Question: What is the appraised value of the property as recorded in the document?
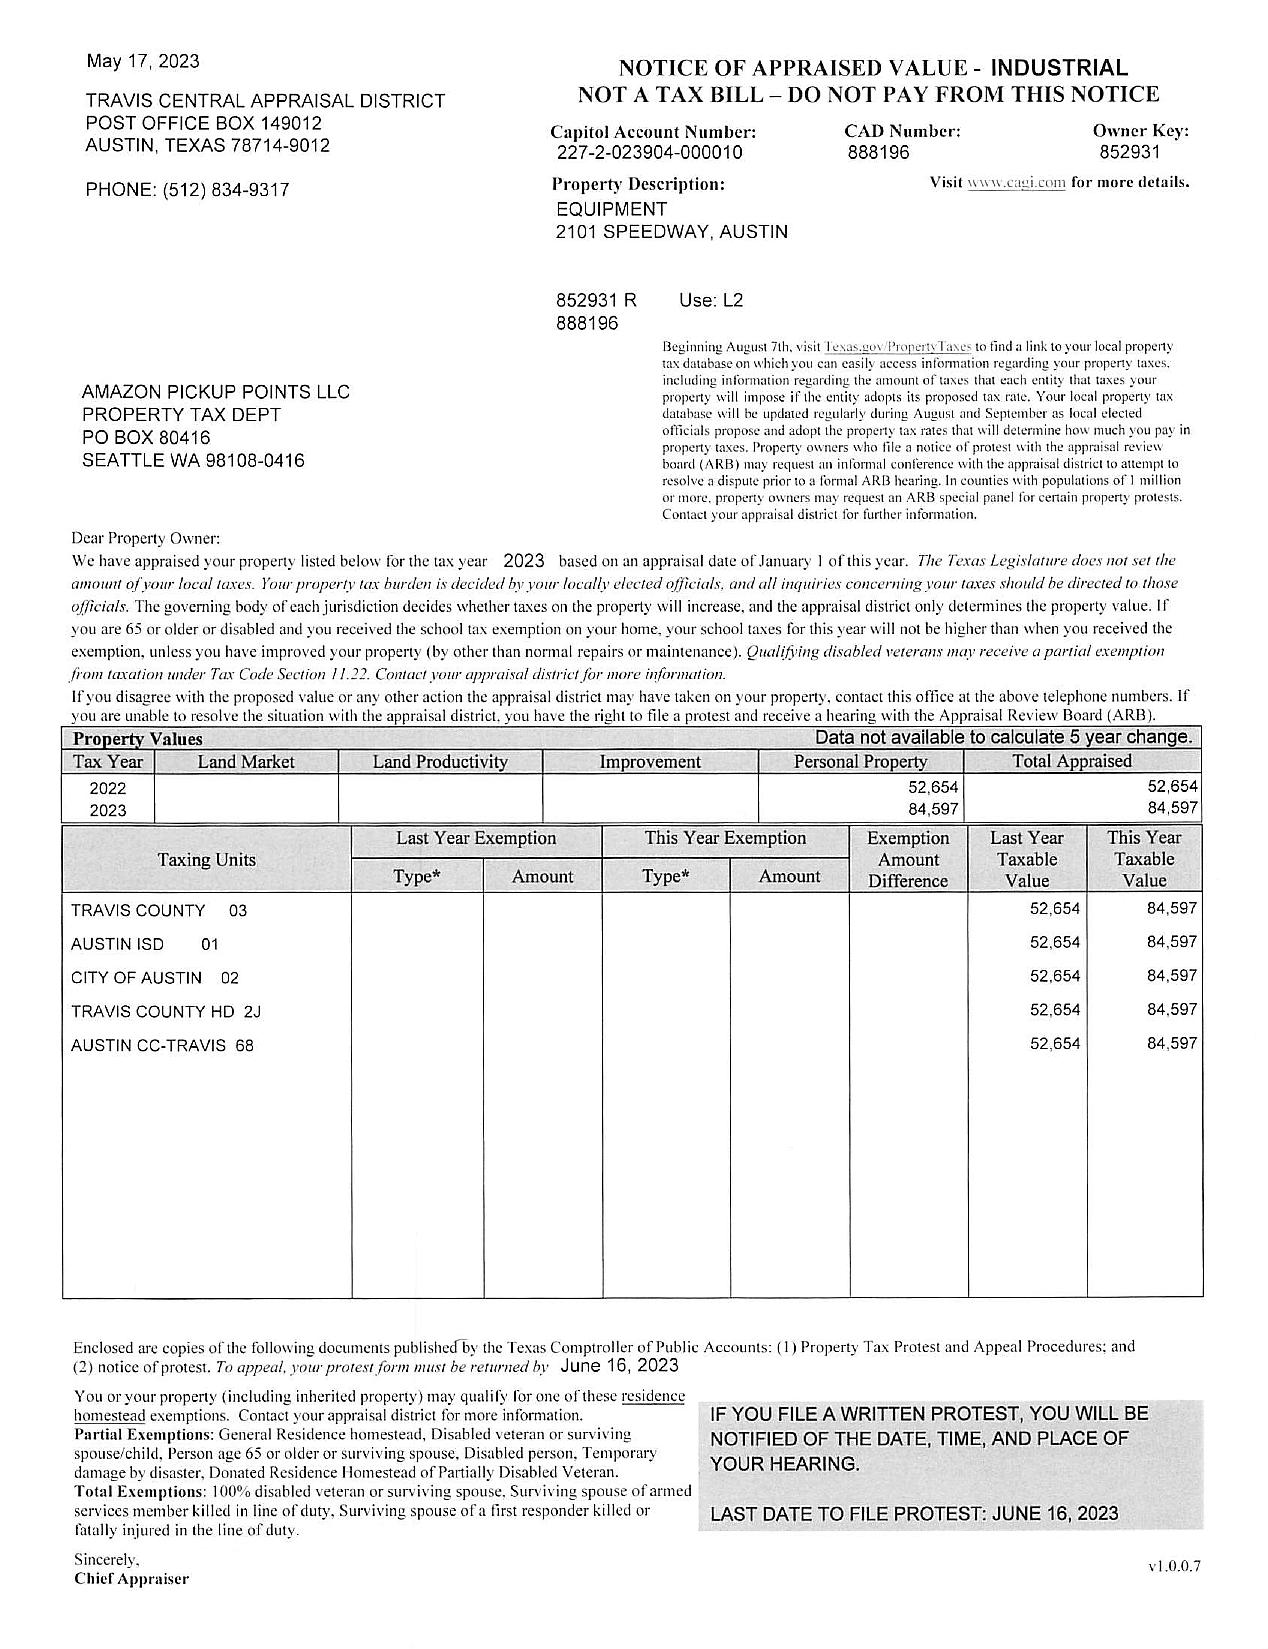
Answer: "52,654"